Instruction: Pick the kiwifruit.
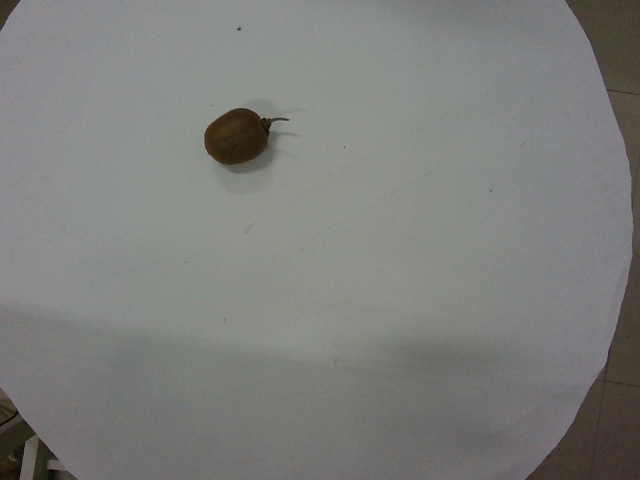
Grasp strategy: vertical